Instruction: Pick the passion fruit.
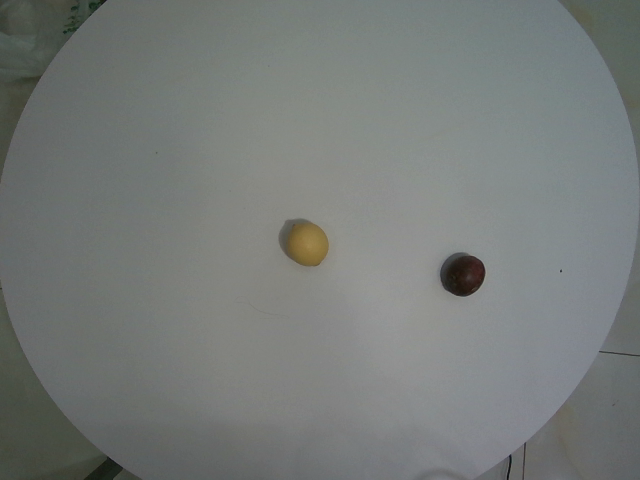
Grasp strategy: vertical